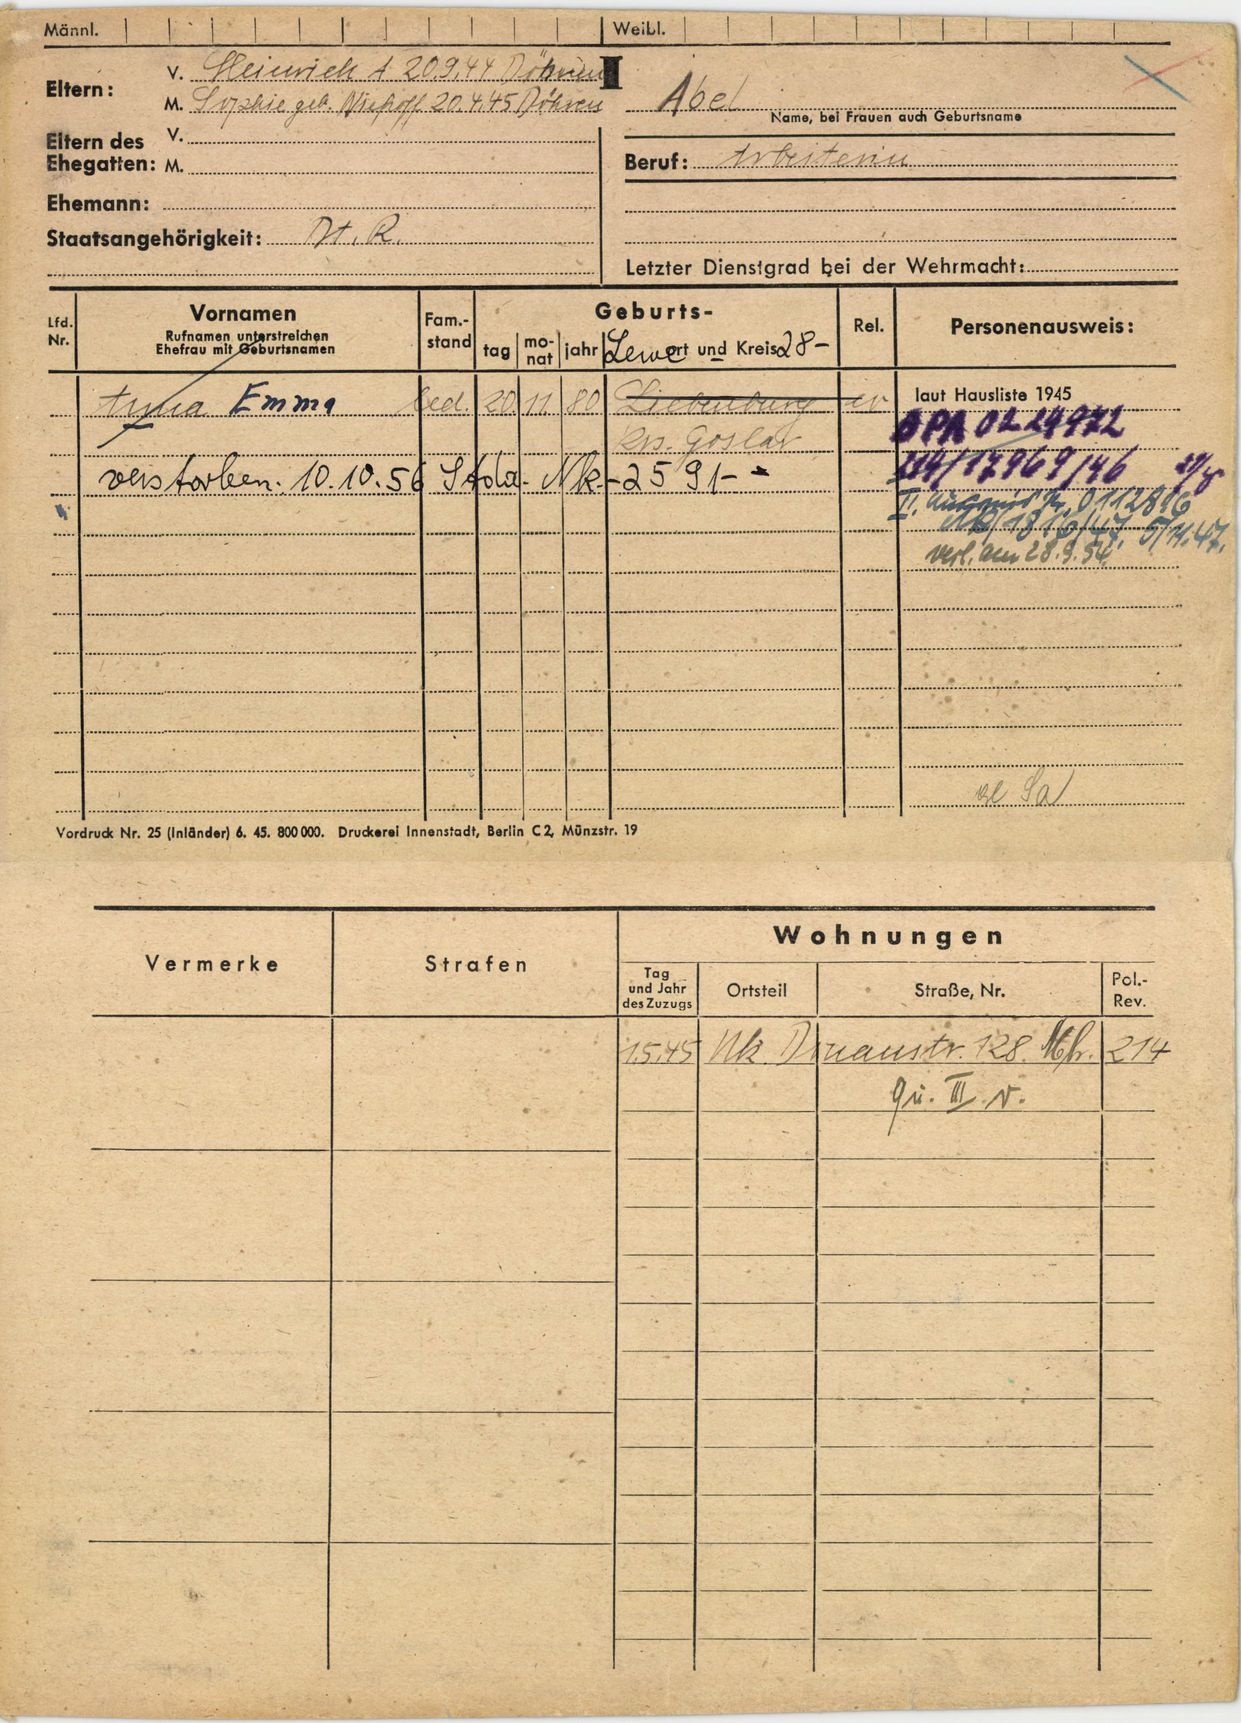
Abel